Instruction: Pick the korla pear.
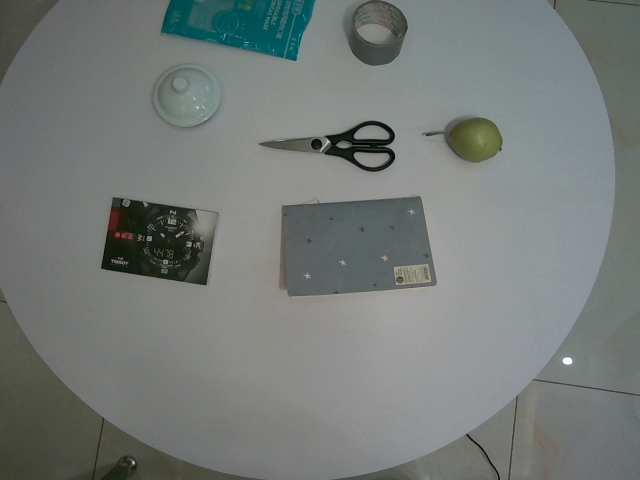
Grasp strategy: vertical